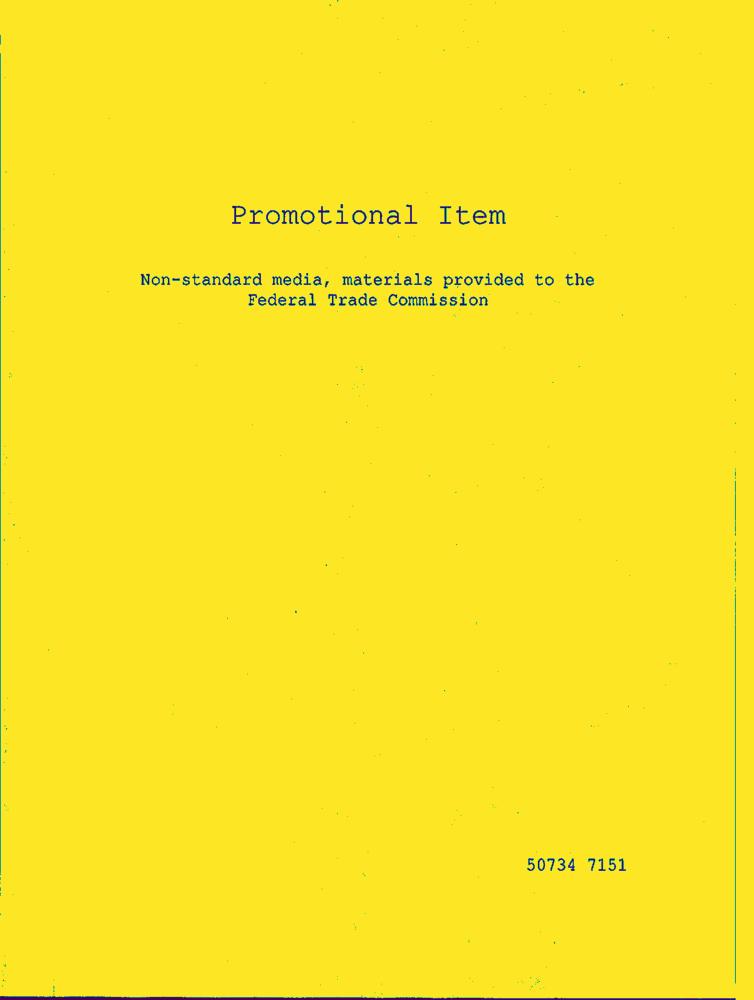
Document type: AD